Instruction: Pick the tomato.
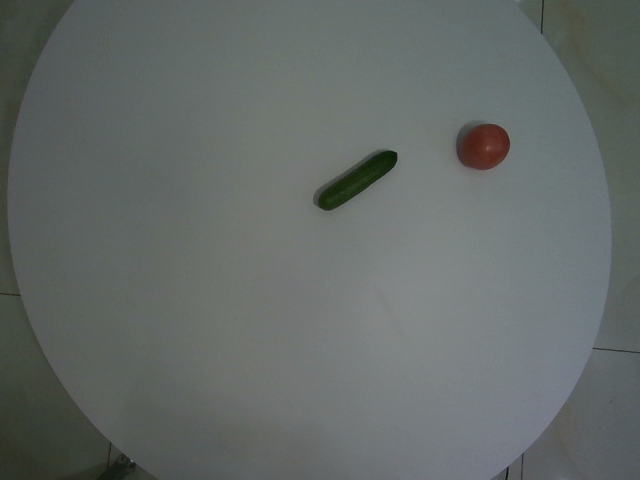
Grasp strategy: vertical